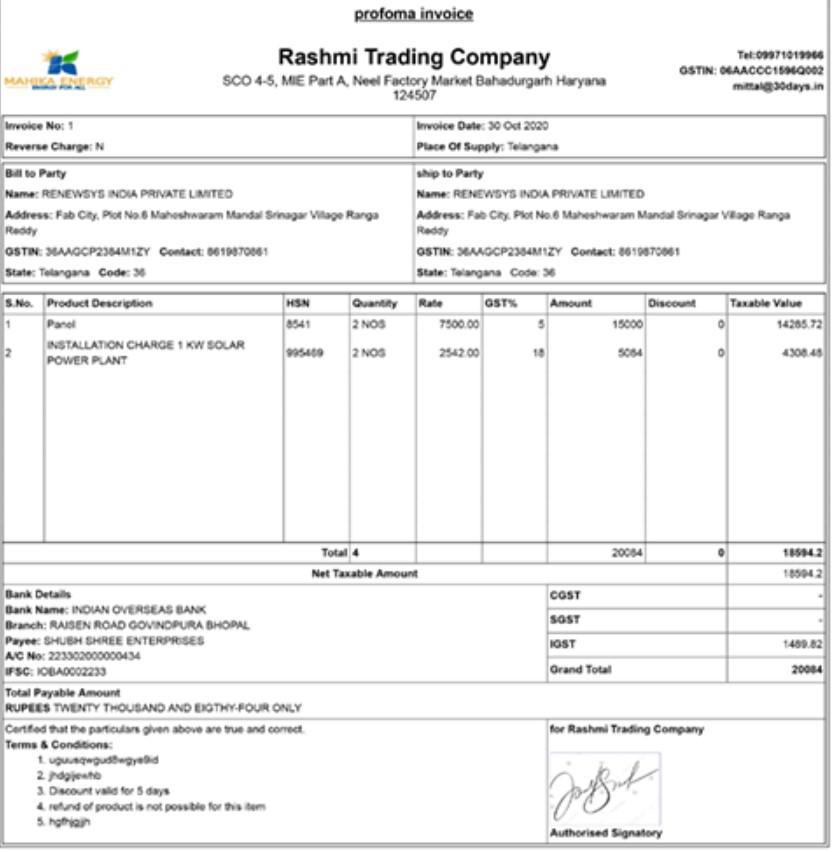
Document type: Invoice